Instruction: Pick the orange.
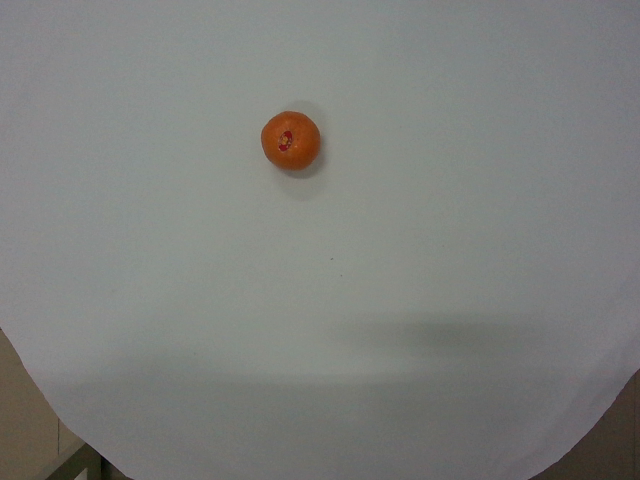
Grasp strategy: vertical